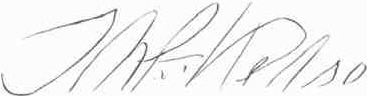
Signature of: thomas kelso